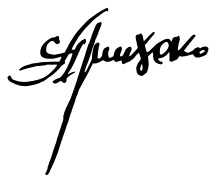
Signature of: sergey prikhodko